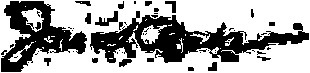
Signature of: john s baker